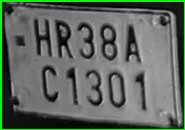
License plate number: HR 38AC 1301